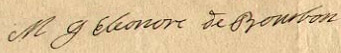
Signature of: marie gabrielle éléonore de bourbon